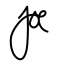
Signature of: joe hoeffel